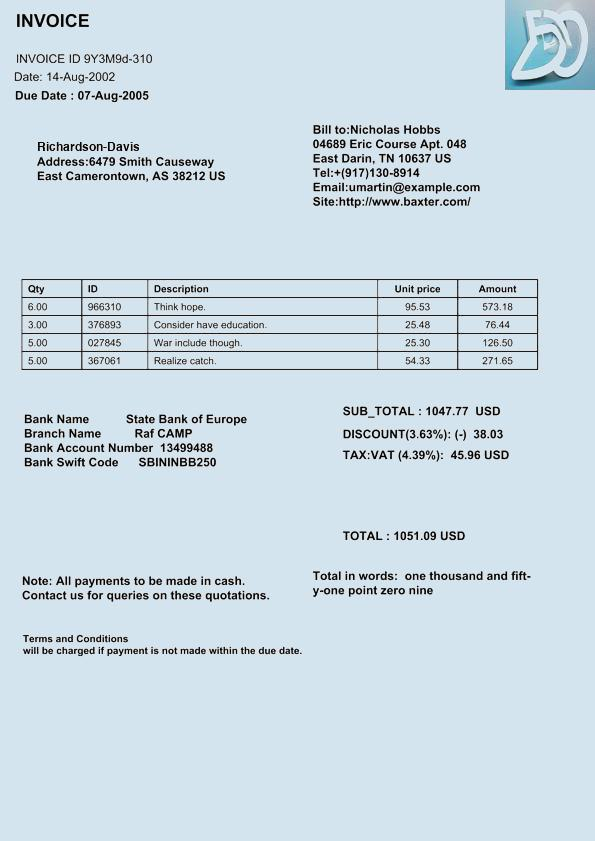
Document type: Invoice